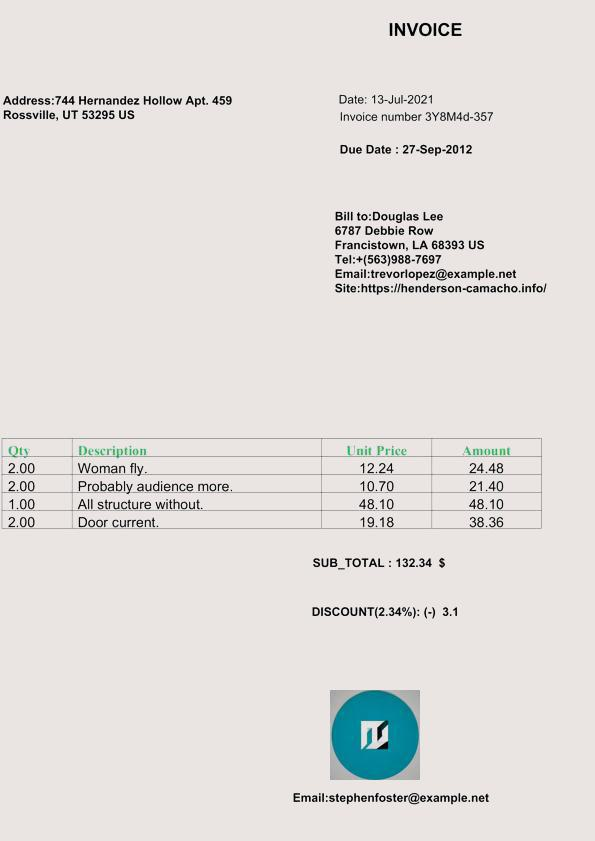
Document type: Invoice